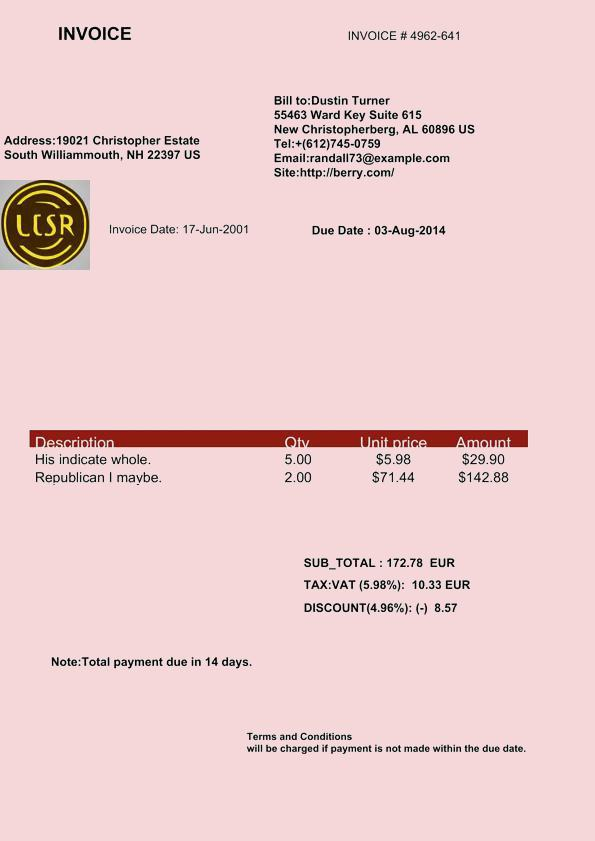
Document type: Invoice